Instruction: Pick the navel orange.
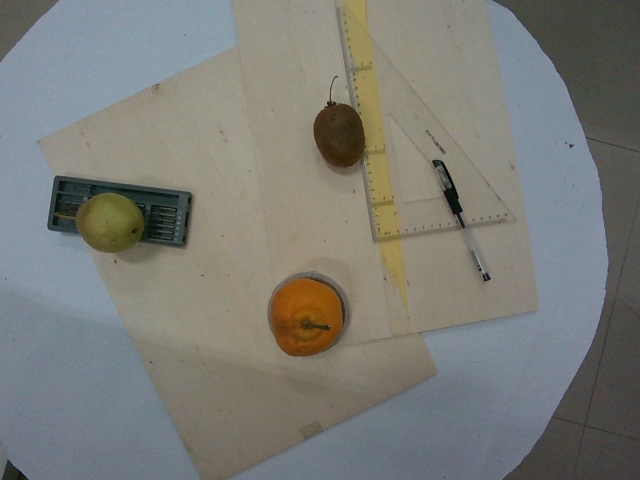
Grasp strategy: vertical